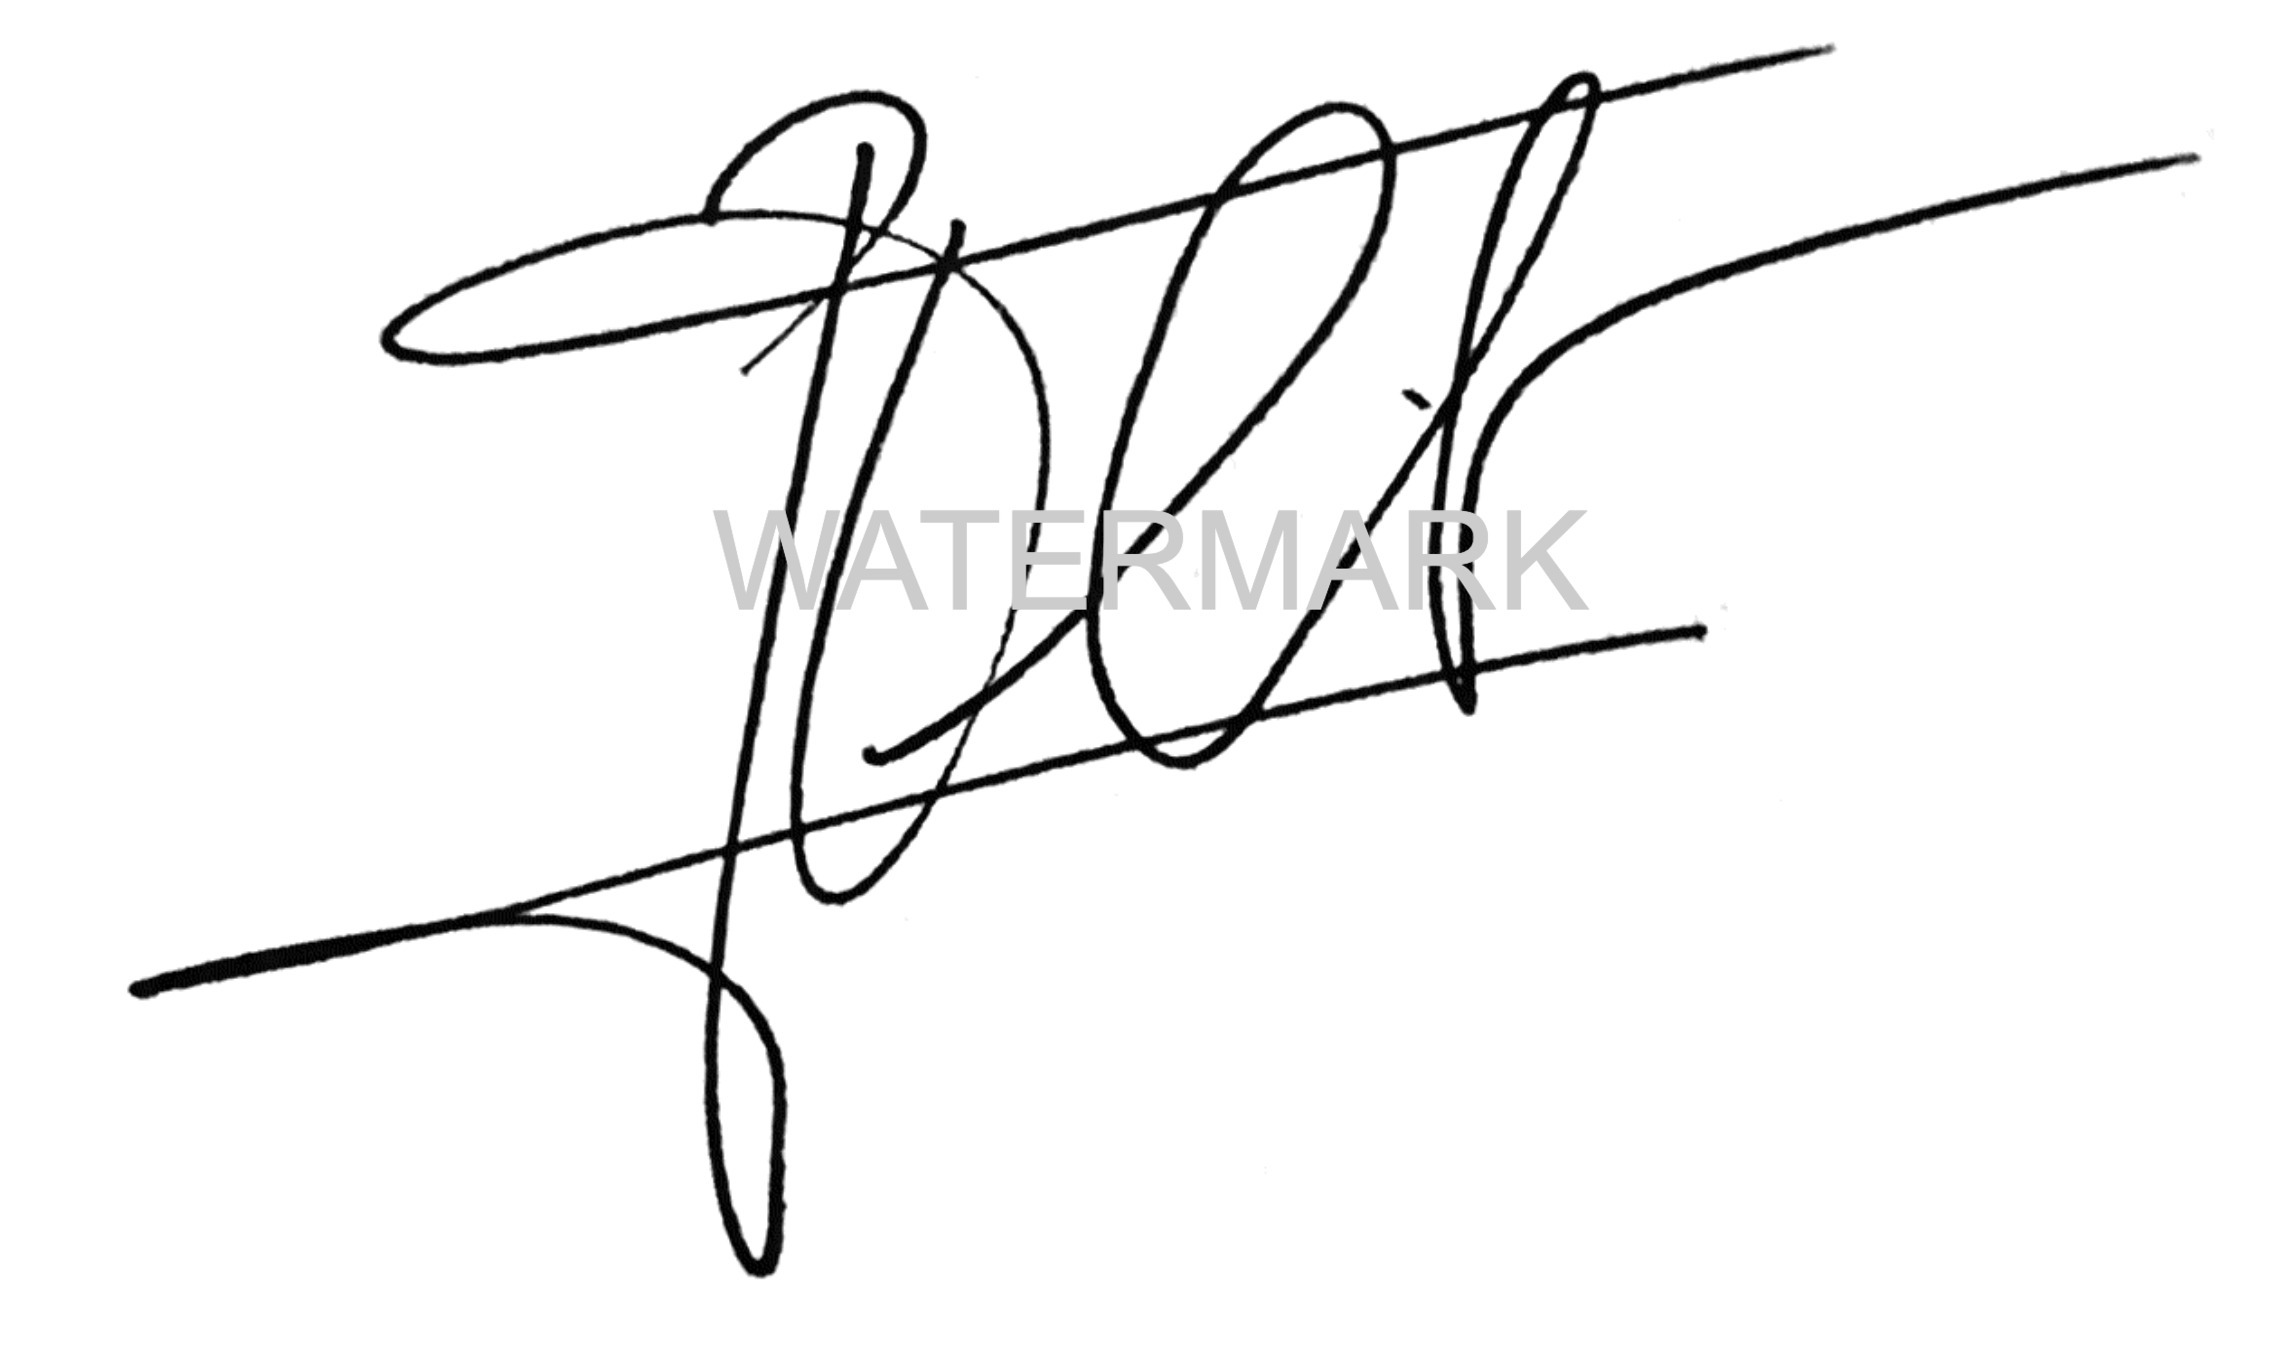
Signature of: jean philippe thivet